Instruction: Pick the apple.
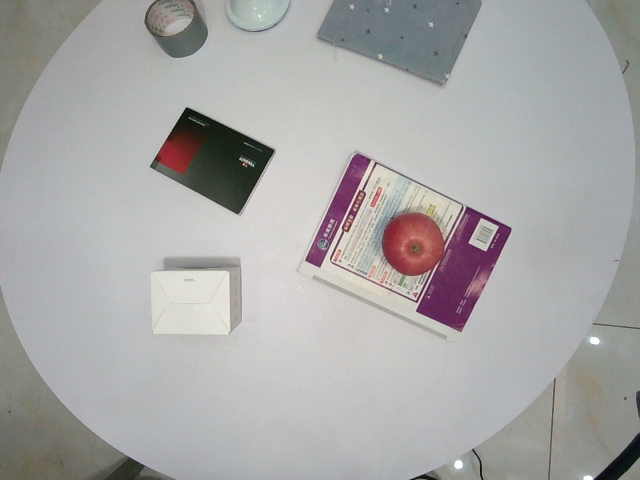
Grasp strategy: vertical